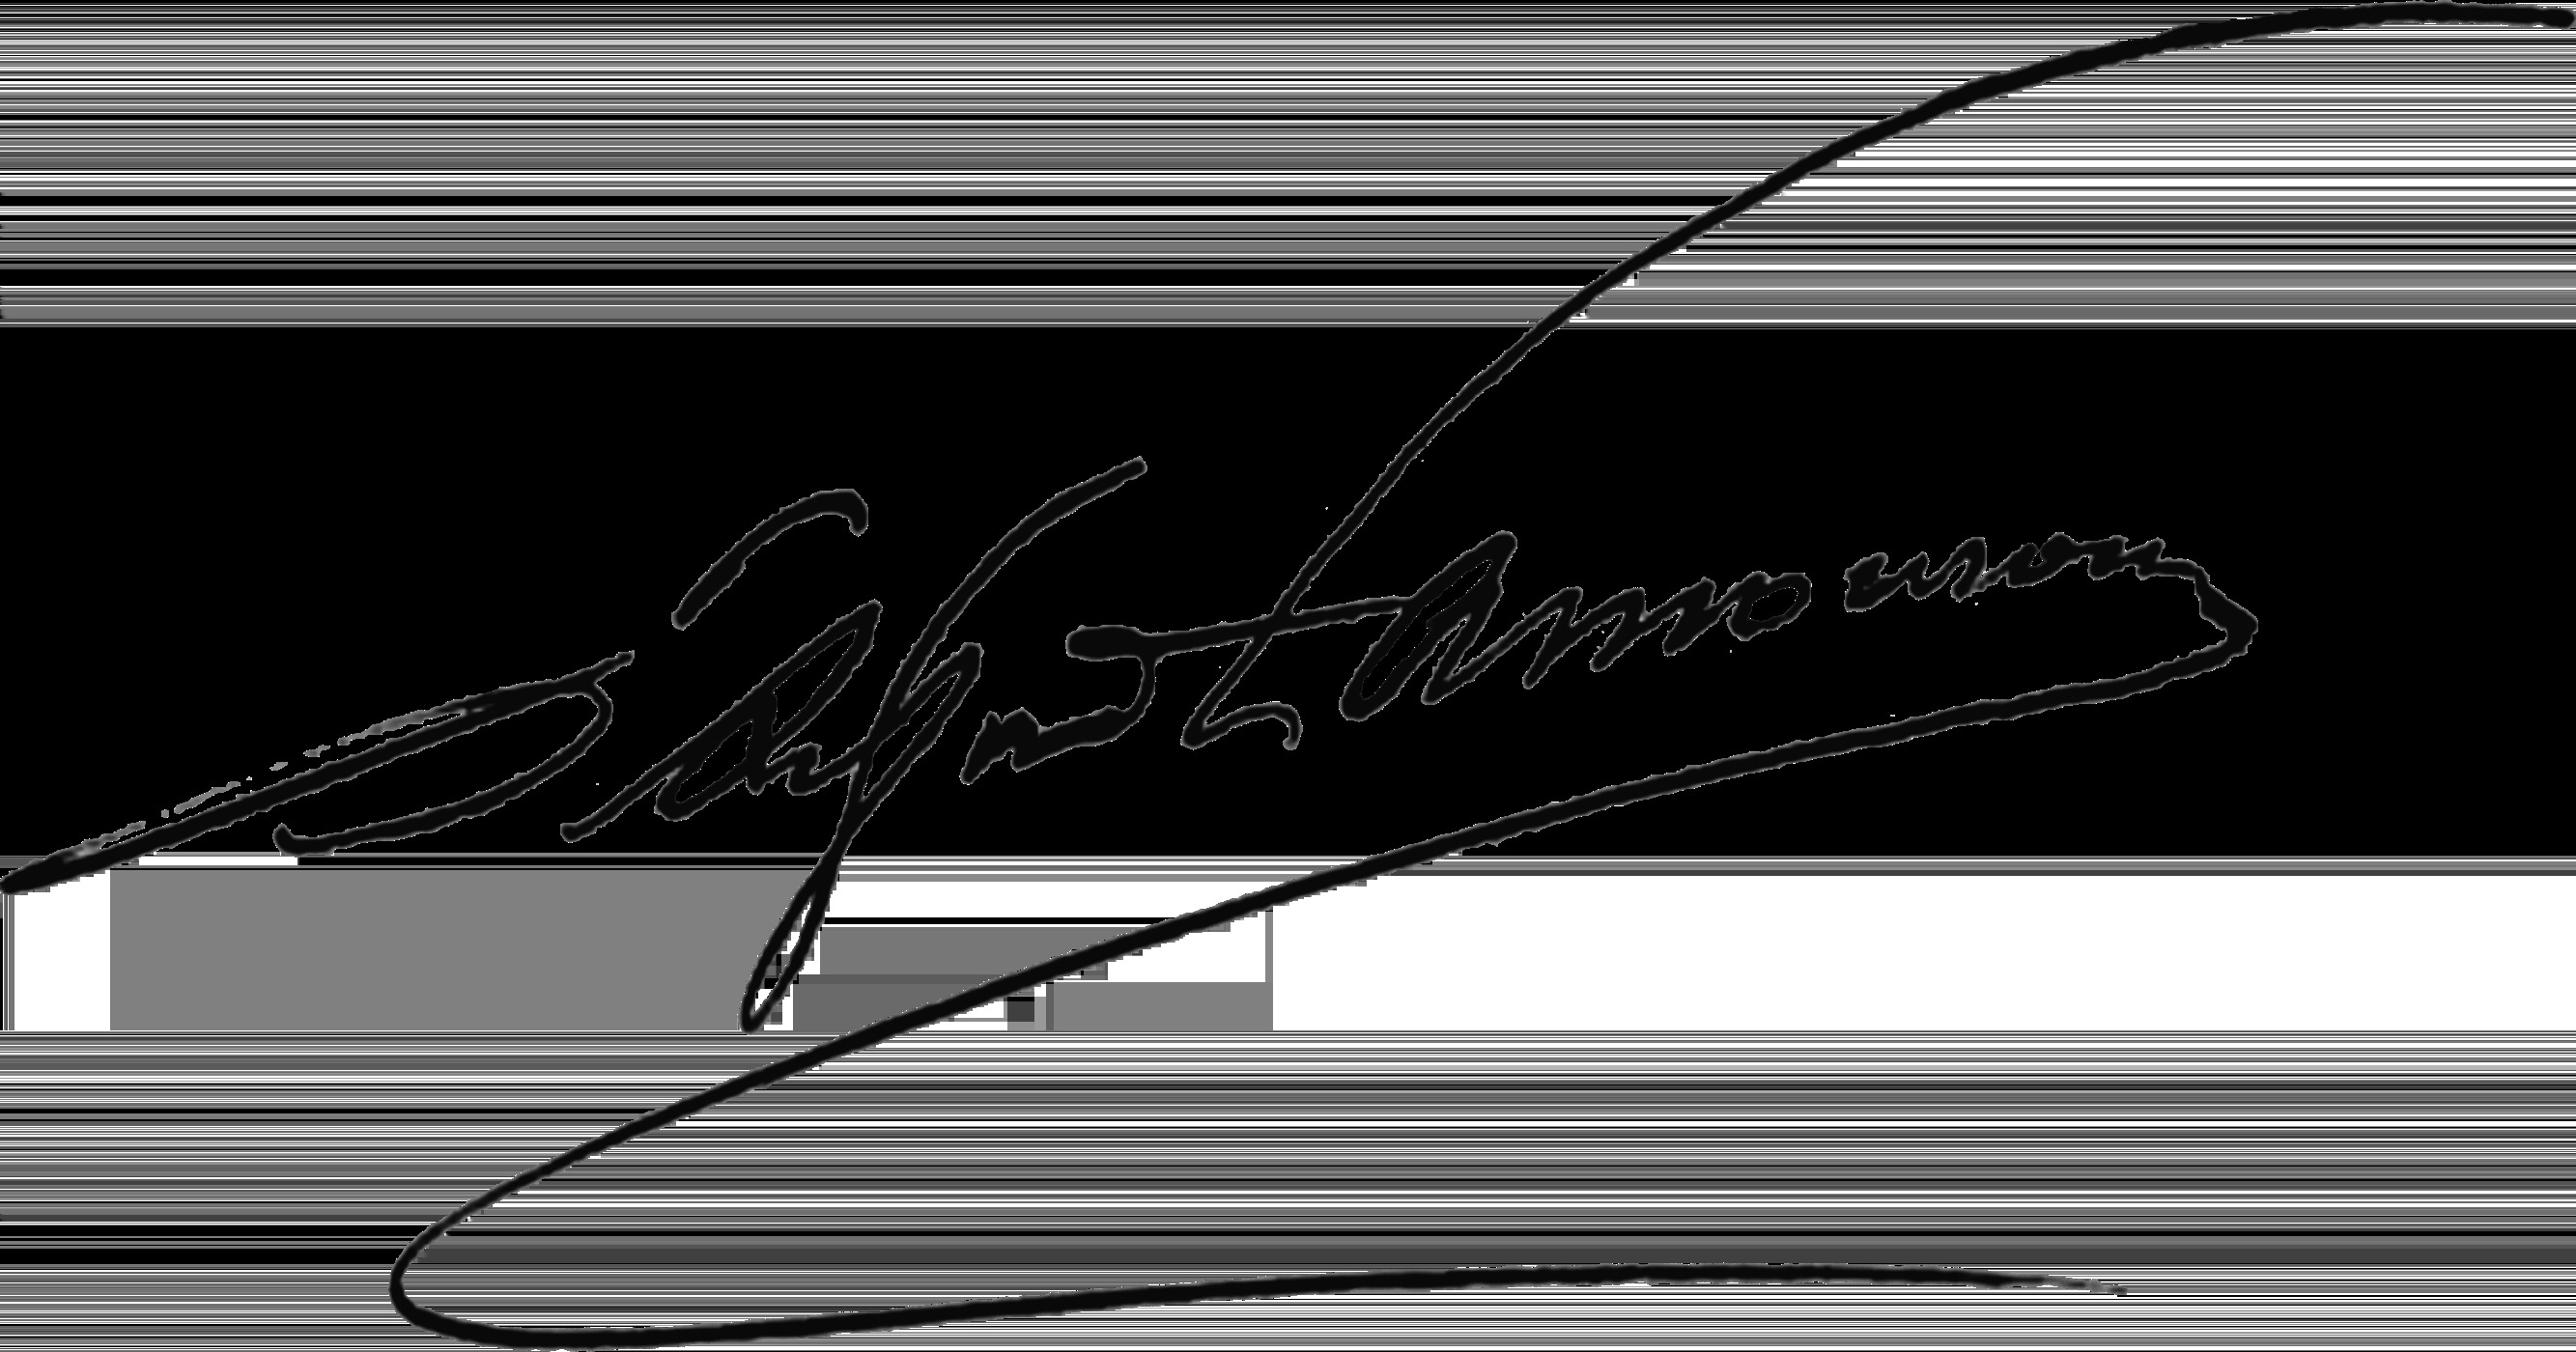
Signature of: alfred lamouroux